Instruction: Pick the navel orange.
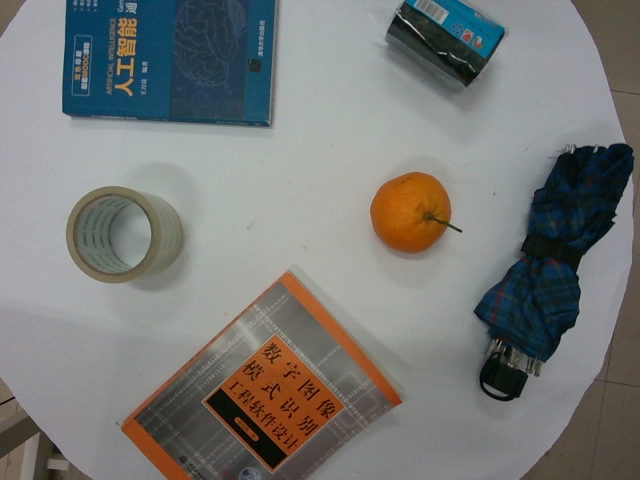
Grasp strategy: vertical